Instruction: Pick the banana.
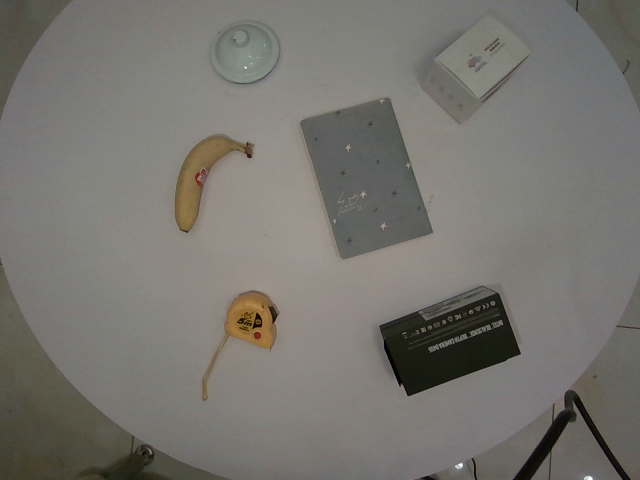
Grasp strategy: vertical